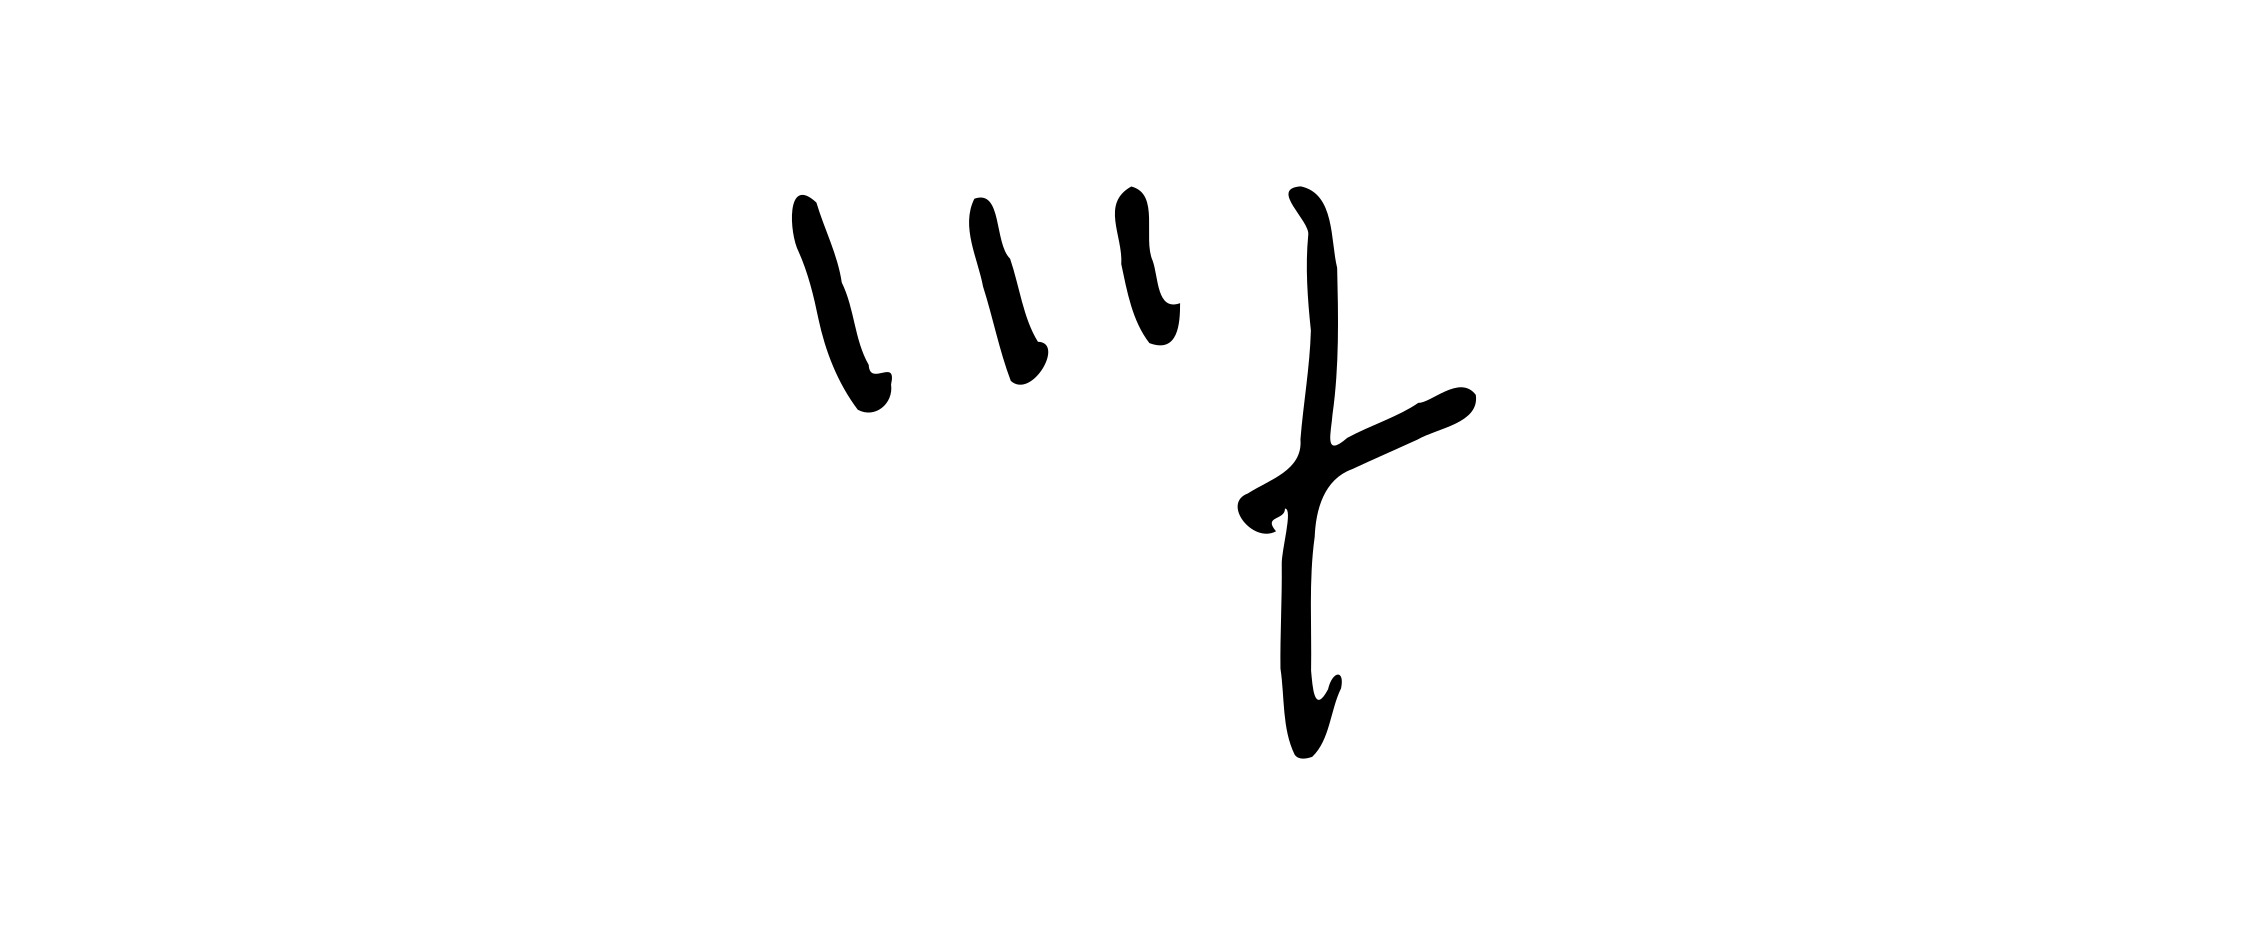
Signature of: ulf eriksson